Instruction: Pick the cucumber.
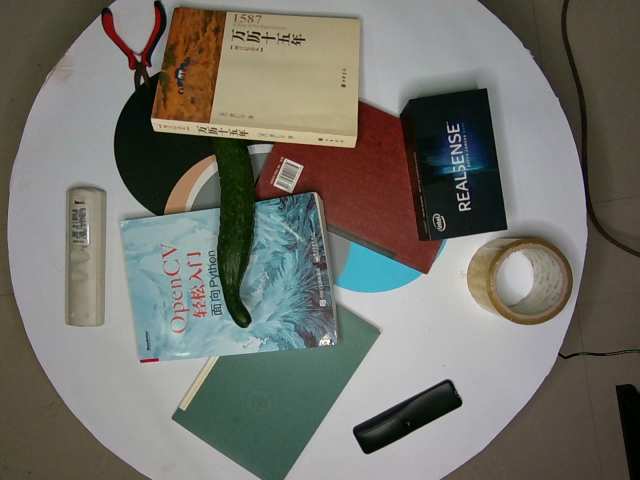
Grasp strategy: vertical